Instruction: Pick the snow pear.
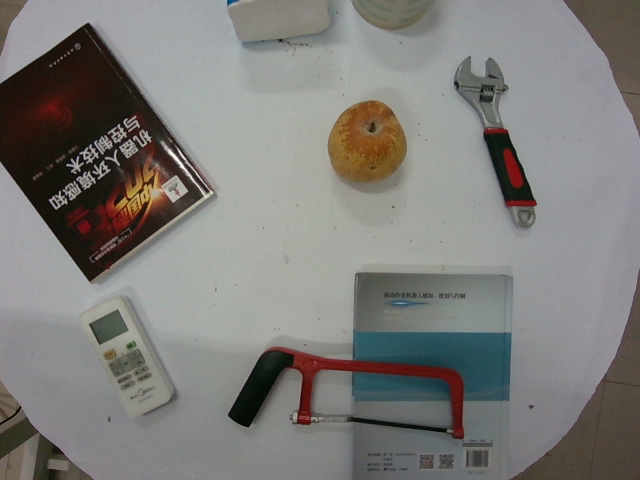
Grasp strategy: vertical